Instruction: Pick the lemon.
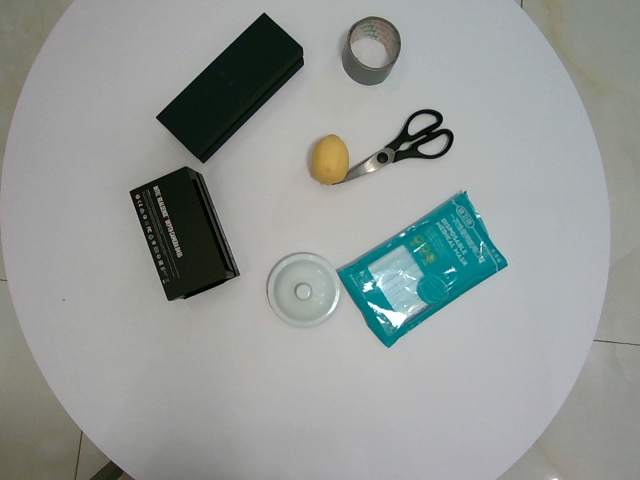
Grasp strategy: vertical